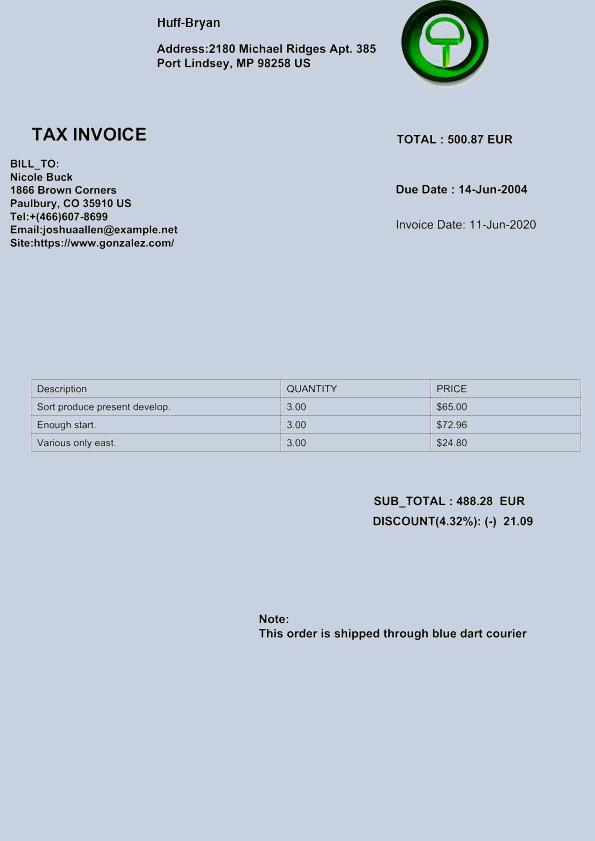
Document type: Invoice